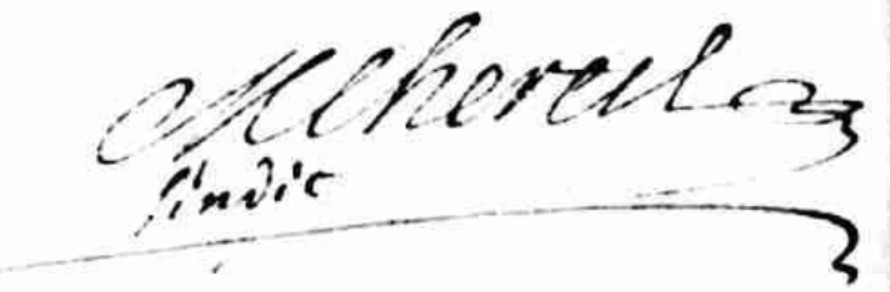
Signature of: mathurin chereil